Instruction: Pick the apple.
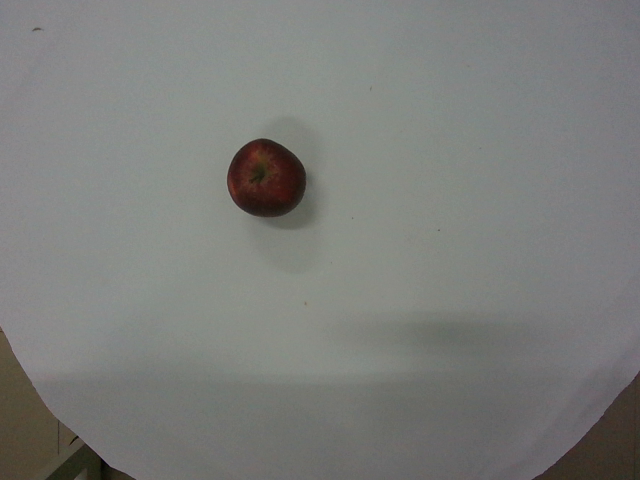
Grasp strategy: vertical